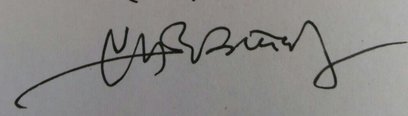
Signature of: harshad trivedi